Question: How is the property described in the document?
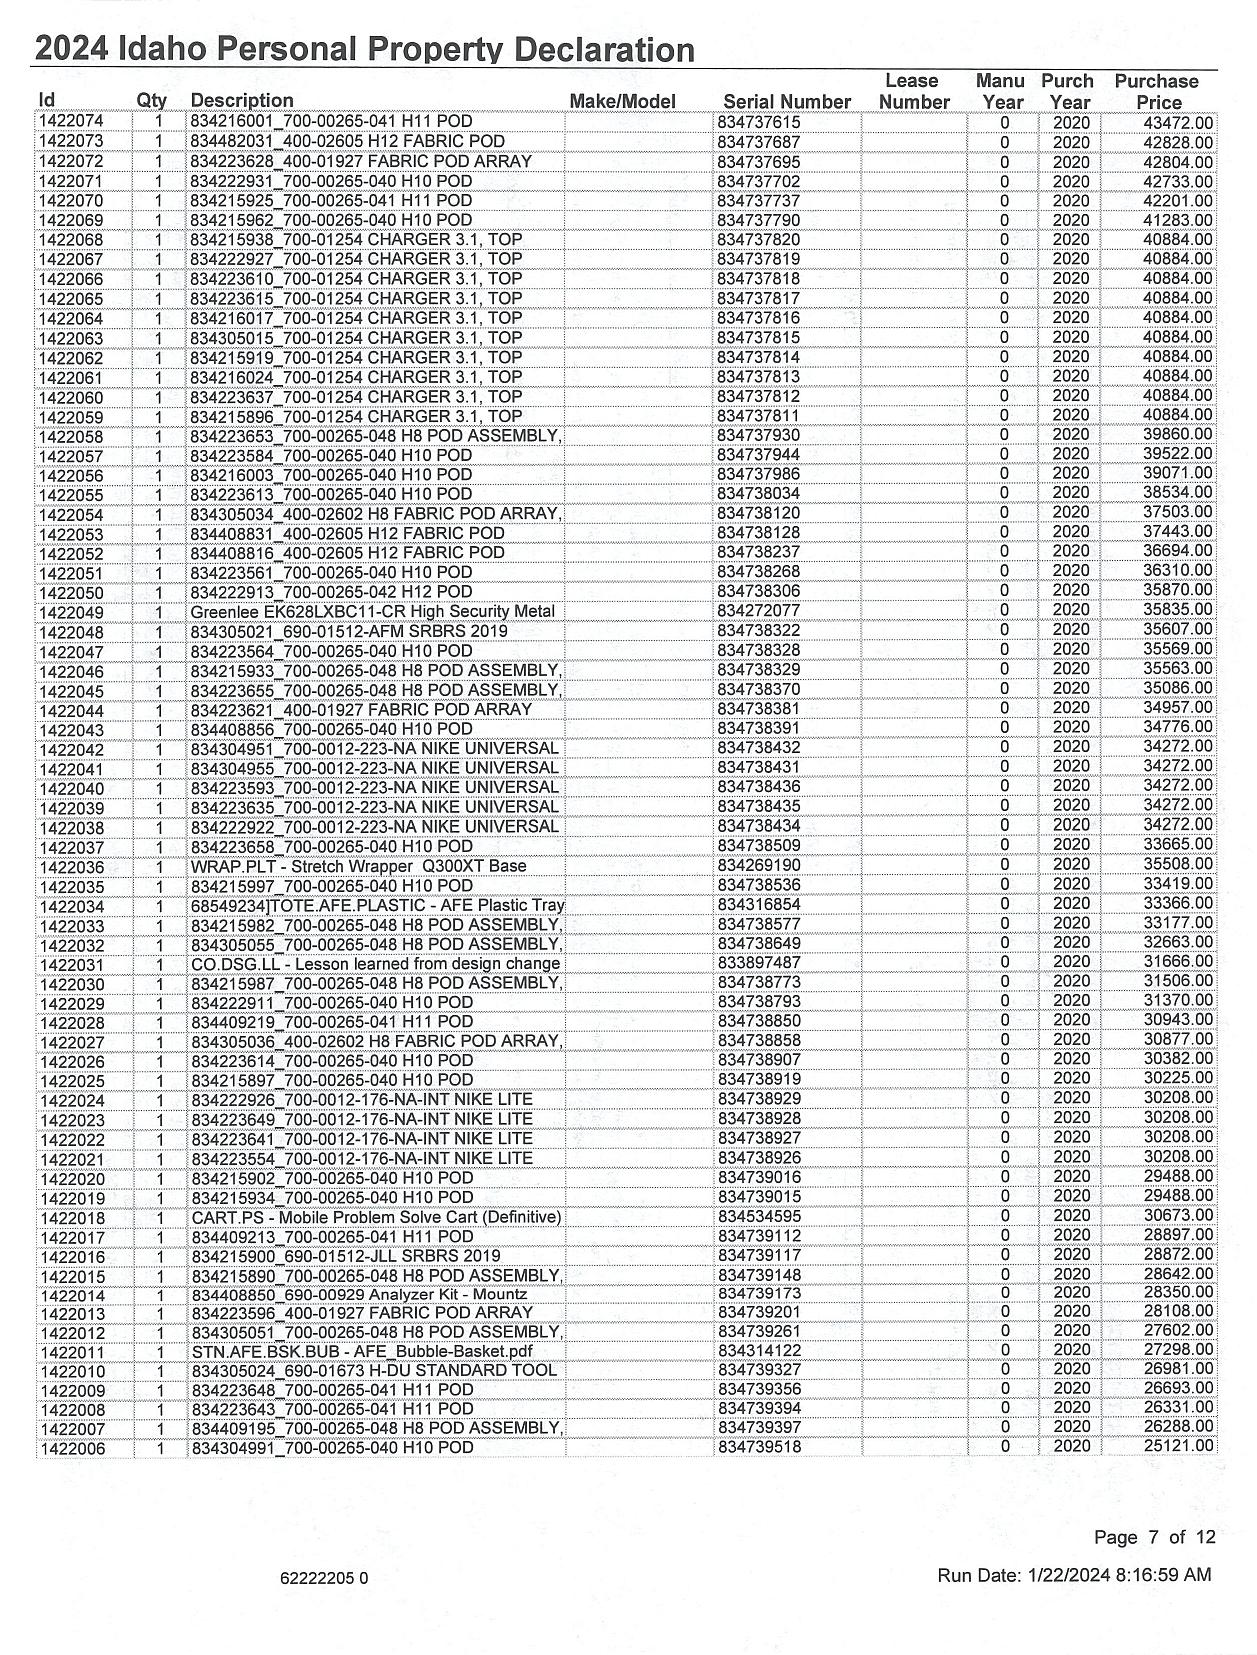
Answer: "Various personal property items like POD arrays, chargers, fabric PODs, etc."